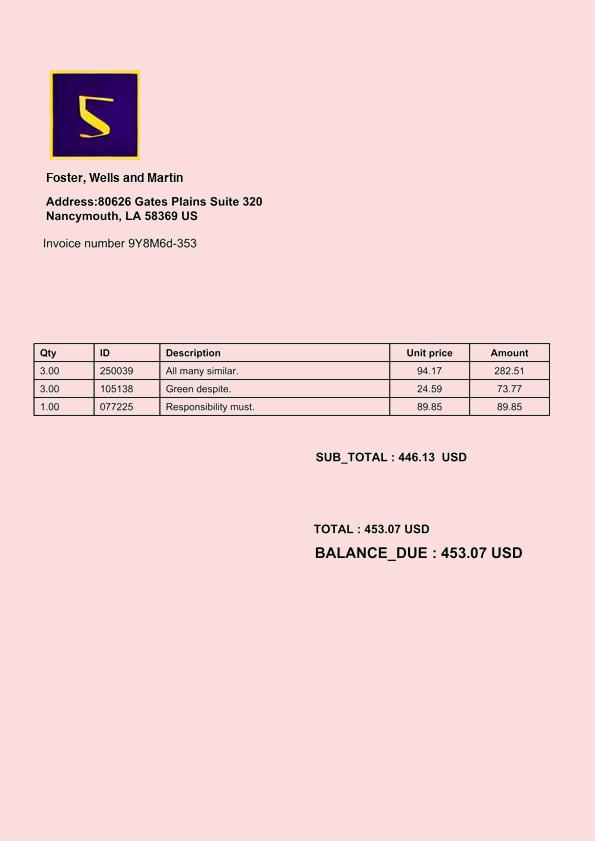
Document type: Invoice